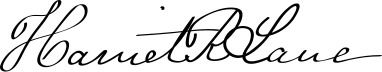
Signature of: harriet lane